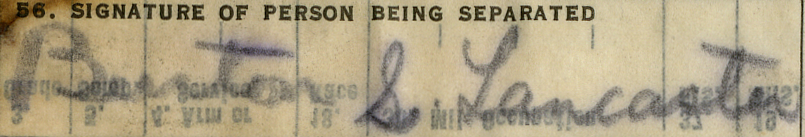
Signature of: burt lancaster